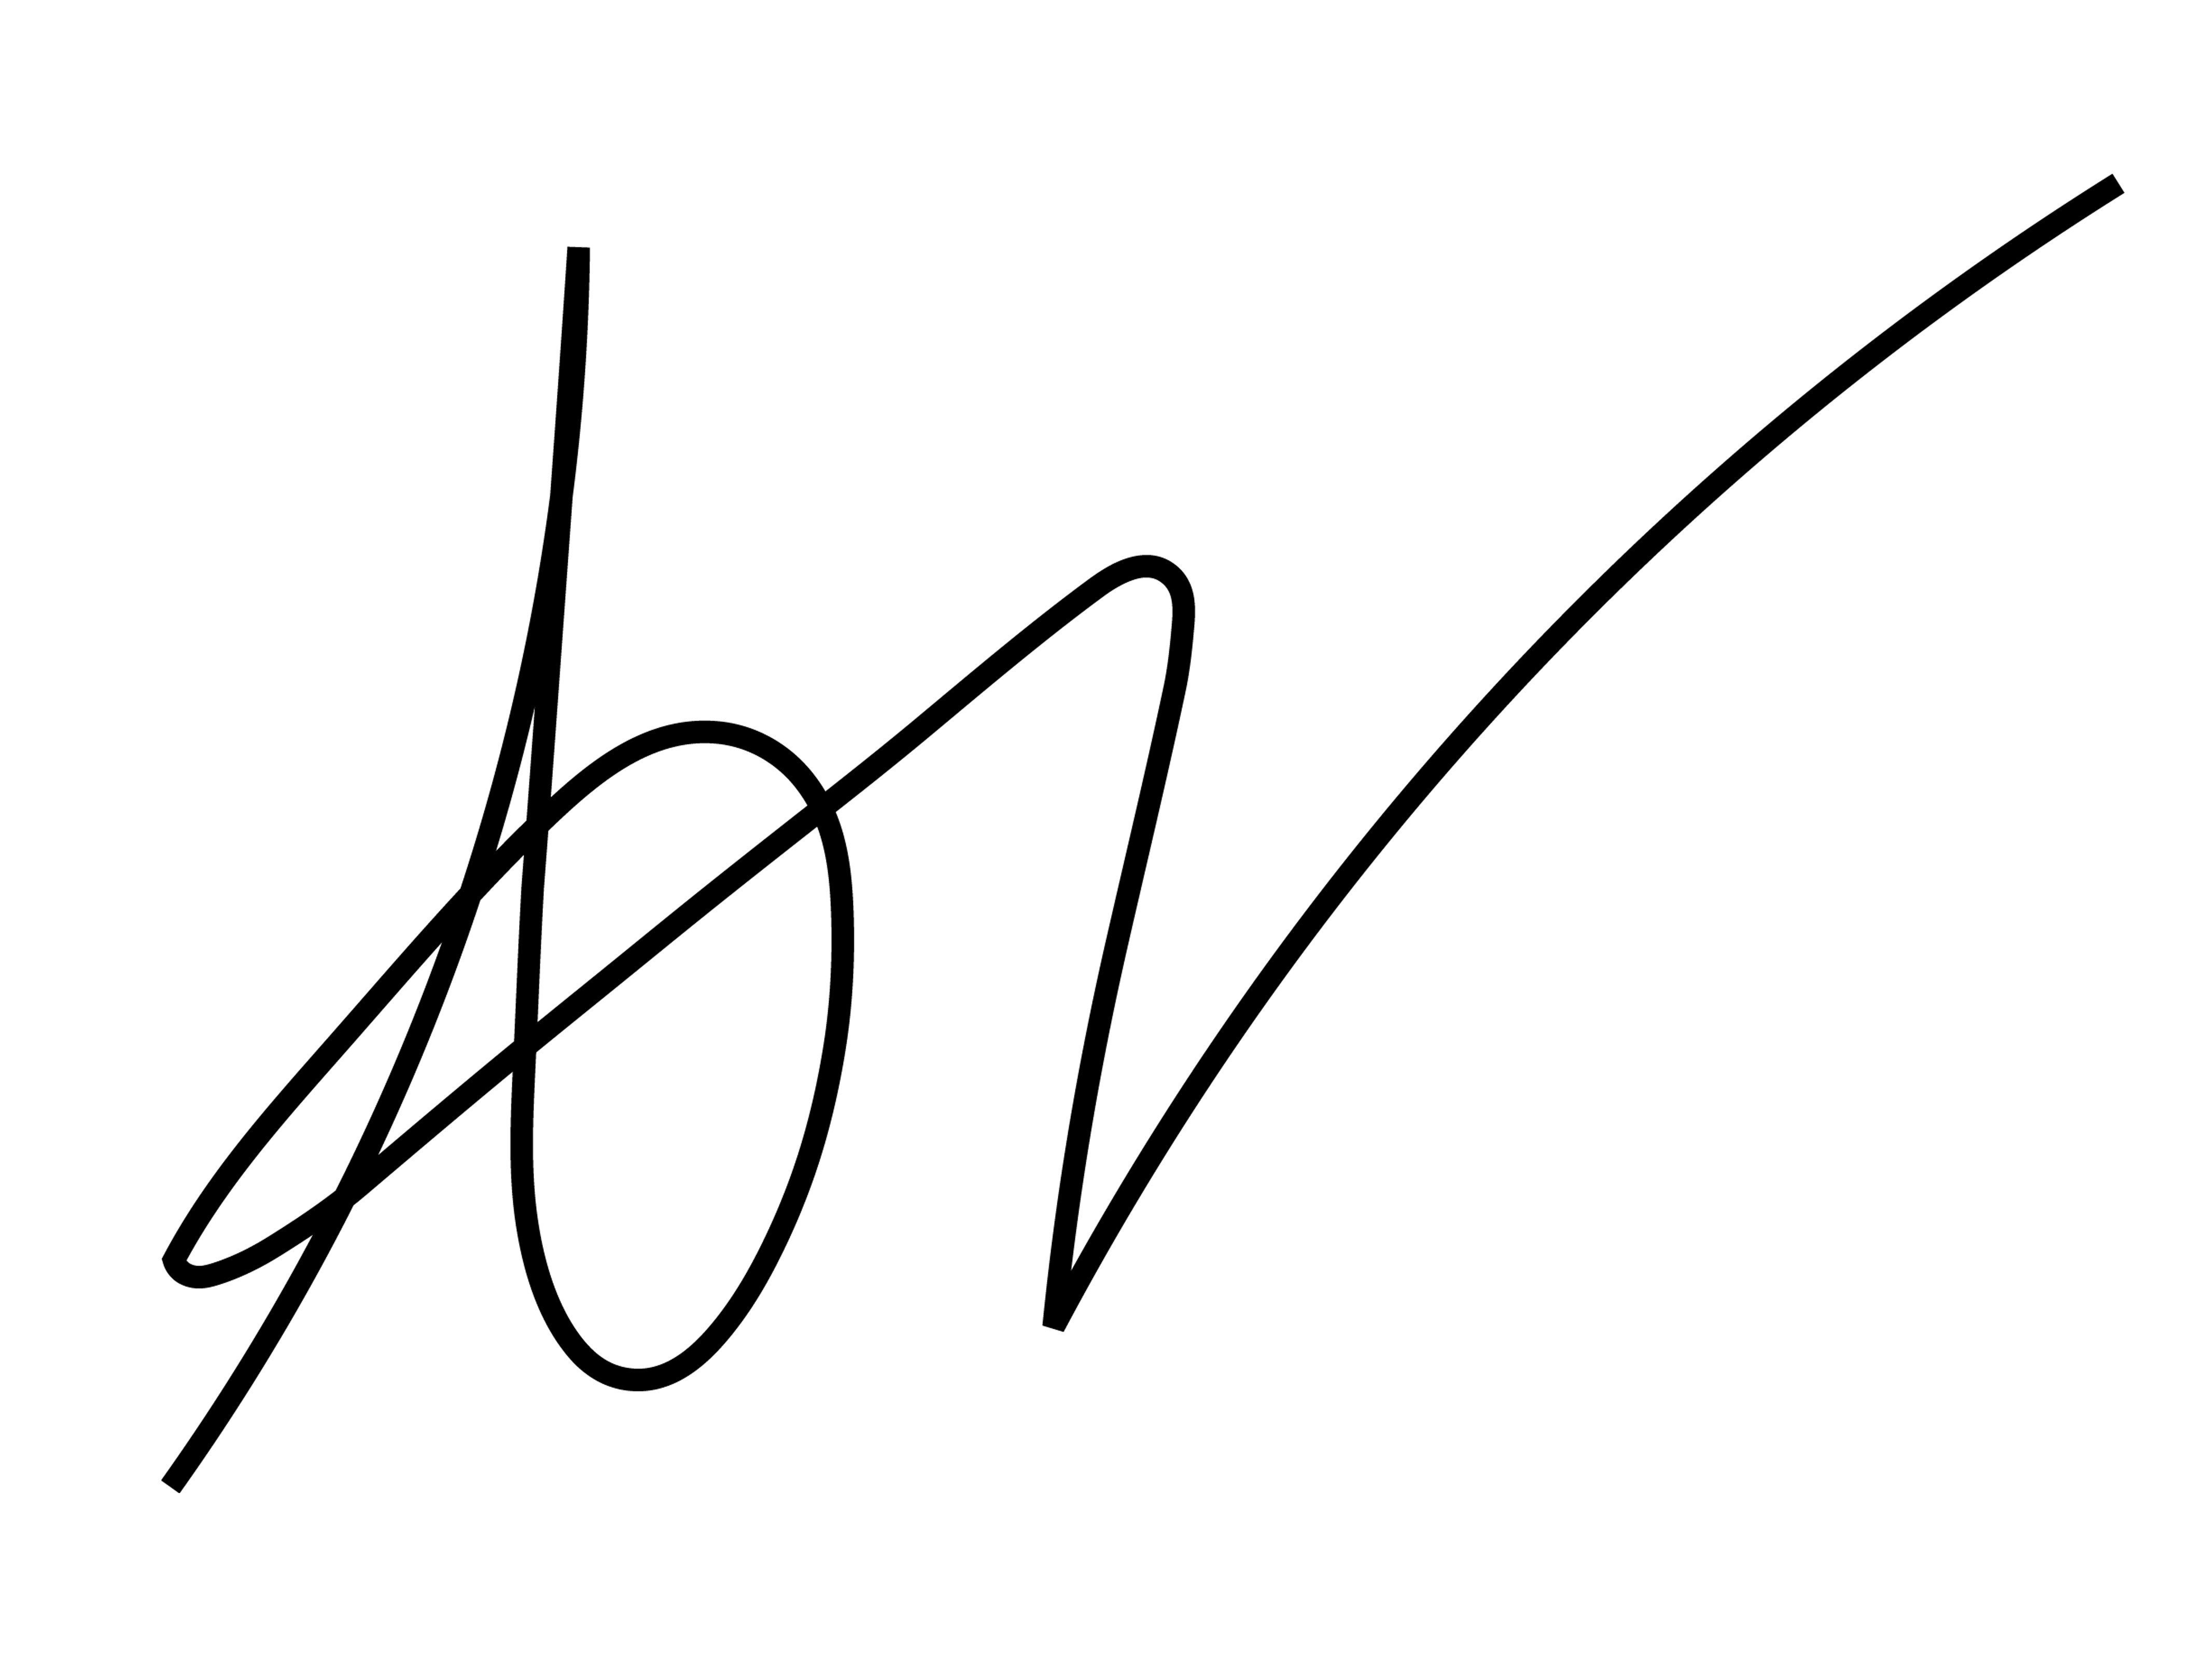
Signature of: ana victoria